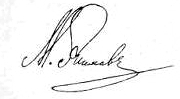
Signature of: mikhail akimov